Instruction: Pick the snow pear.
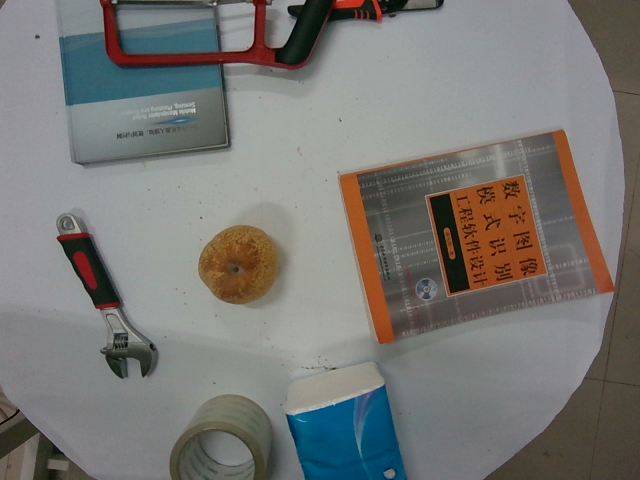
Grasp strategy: vertical